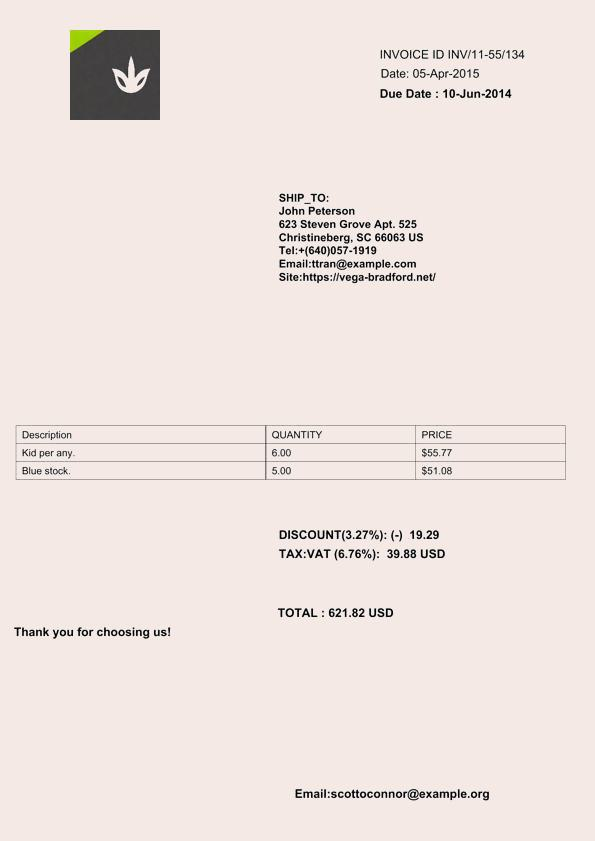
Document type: Invoice